Question: Talk about the condition:
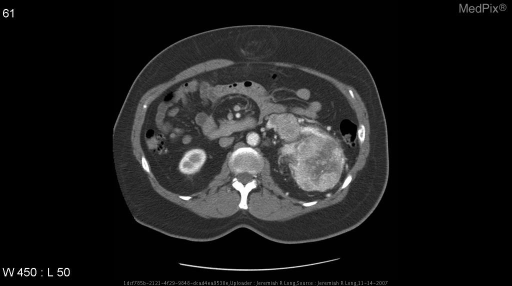
Answer: The disease is discussed as: Renal cell carcinoma (RCC) is also known as renal adenocarcinoma, hypernephroma, clear cell carcinoma, and malignant nephroma.  It is responsible for approximately 2% of adult malignancies.  Male-female ration is 1.5:1.  Age at presentation ranges from 50 to 70 years, with a median age at diagnosis of 57 years. Risk factors for RCC inclued tobacco use, long-term phenacetin use, Von Hippel-Lindau disease (VHLD), chronic dialysis, and family history.

Bilateral RCC commonly develops in patients with VHLD, tuberous sclerosis, acquired cystic kidney disease and familial RCC.  Bilateral neoplasms occur in less than 2% of patients with sporadic RCC.  This tumor may spread via local extension, hematogenously, or by the lymphatic system.

ROBSON CLASSIFICATION FOR STAGING OF RCC:
     I    - Tumor confined to renal capsule
     II   - Tumor extends throught renal capsule but is confined
            to renal fascia.  Ipsilateral adrenal may be involved
            in this stage
     IIIA - Tumor involves renal vein, IVC, or both
     IIIB - Tumor involves regional lymph nodes
     IIIC - Tumor involves regional nodes and renal venous structure
     IVA  - Direct extension of tumor through renal fascia to
            involve adjacent organs besides ipsilateral adrenal
     IVB  - Distant metastases

Treatment options include surgery (radical or partial nephrectomy), angioinfarction (arterial tumor embolization), hormonal therapy (e.g. progestins, antiestrogens, and androgens), chemotherapy, immunotherapy (Interferons), and radiation therapy.  Tumor embolization may be used to minimize blood loss during surgery or to produce palliation. Objective tumor regression after treatment with hormonal agents is achieved in less than 6% of patients. Immunotherapy is mainly used in patients with metastatic RCC after resection of primary tumors with successful results in about 20% to 30% of patients with 5% to 10% complete responses. RCC is relatively radioresistant tumor. The role of radiation therapy is primarily in preoperative reduction in the size and fixation of tumors.

CT FINDINGS IN RENAL CELL CARCINOMA
     - Most occur in the renal cortex and demonstrate an exophytic growth pattern.  They distort the renal contour and larger tumors involve both the renal cortex and medulla.  Solid tumors may be hyperdense, hypodense, or hyperdense on non-enhanced CT. Some lesions may appear heterogenous on non-enhanced scans because of hemorrhage and necrosis.  Tumor calcification occurs in approximately 30% of cases.  They may also rarely demonstrate small amounts of adipose tissue.  A combination of fat and calcification shoud suggest RCC because fat-containing AMLs do not usually calcify. Solid RCCs usually demonstrates heterogenous enhancement(>10 HU).  2% to 5% of RCCs are predominantly cystic. Filling defects (clots, tumor thrombus) in the collecting sytem and renal veins may be seen.